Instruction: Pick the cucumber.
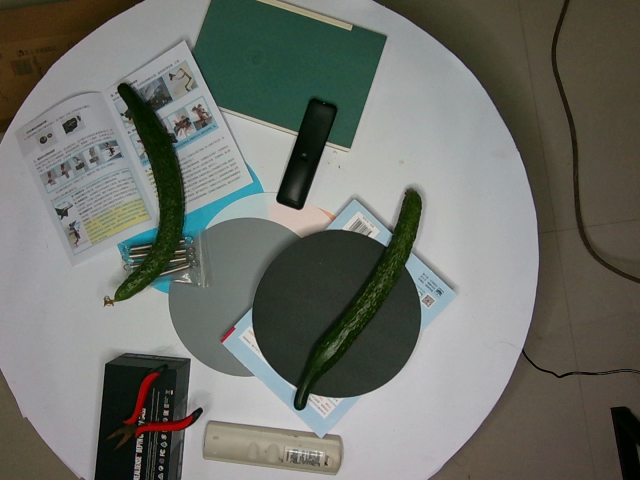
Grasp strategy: vertical